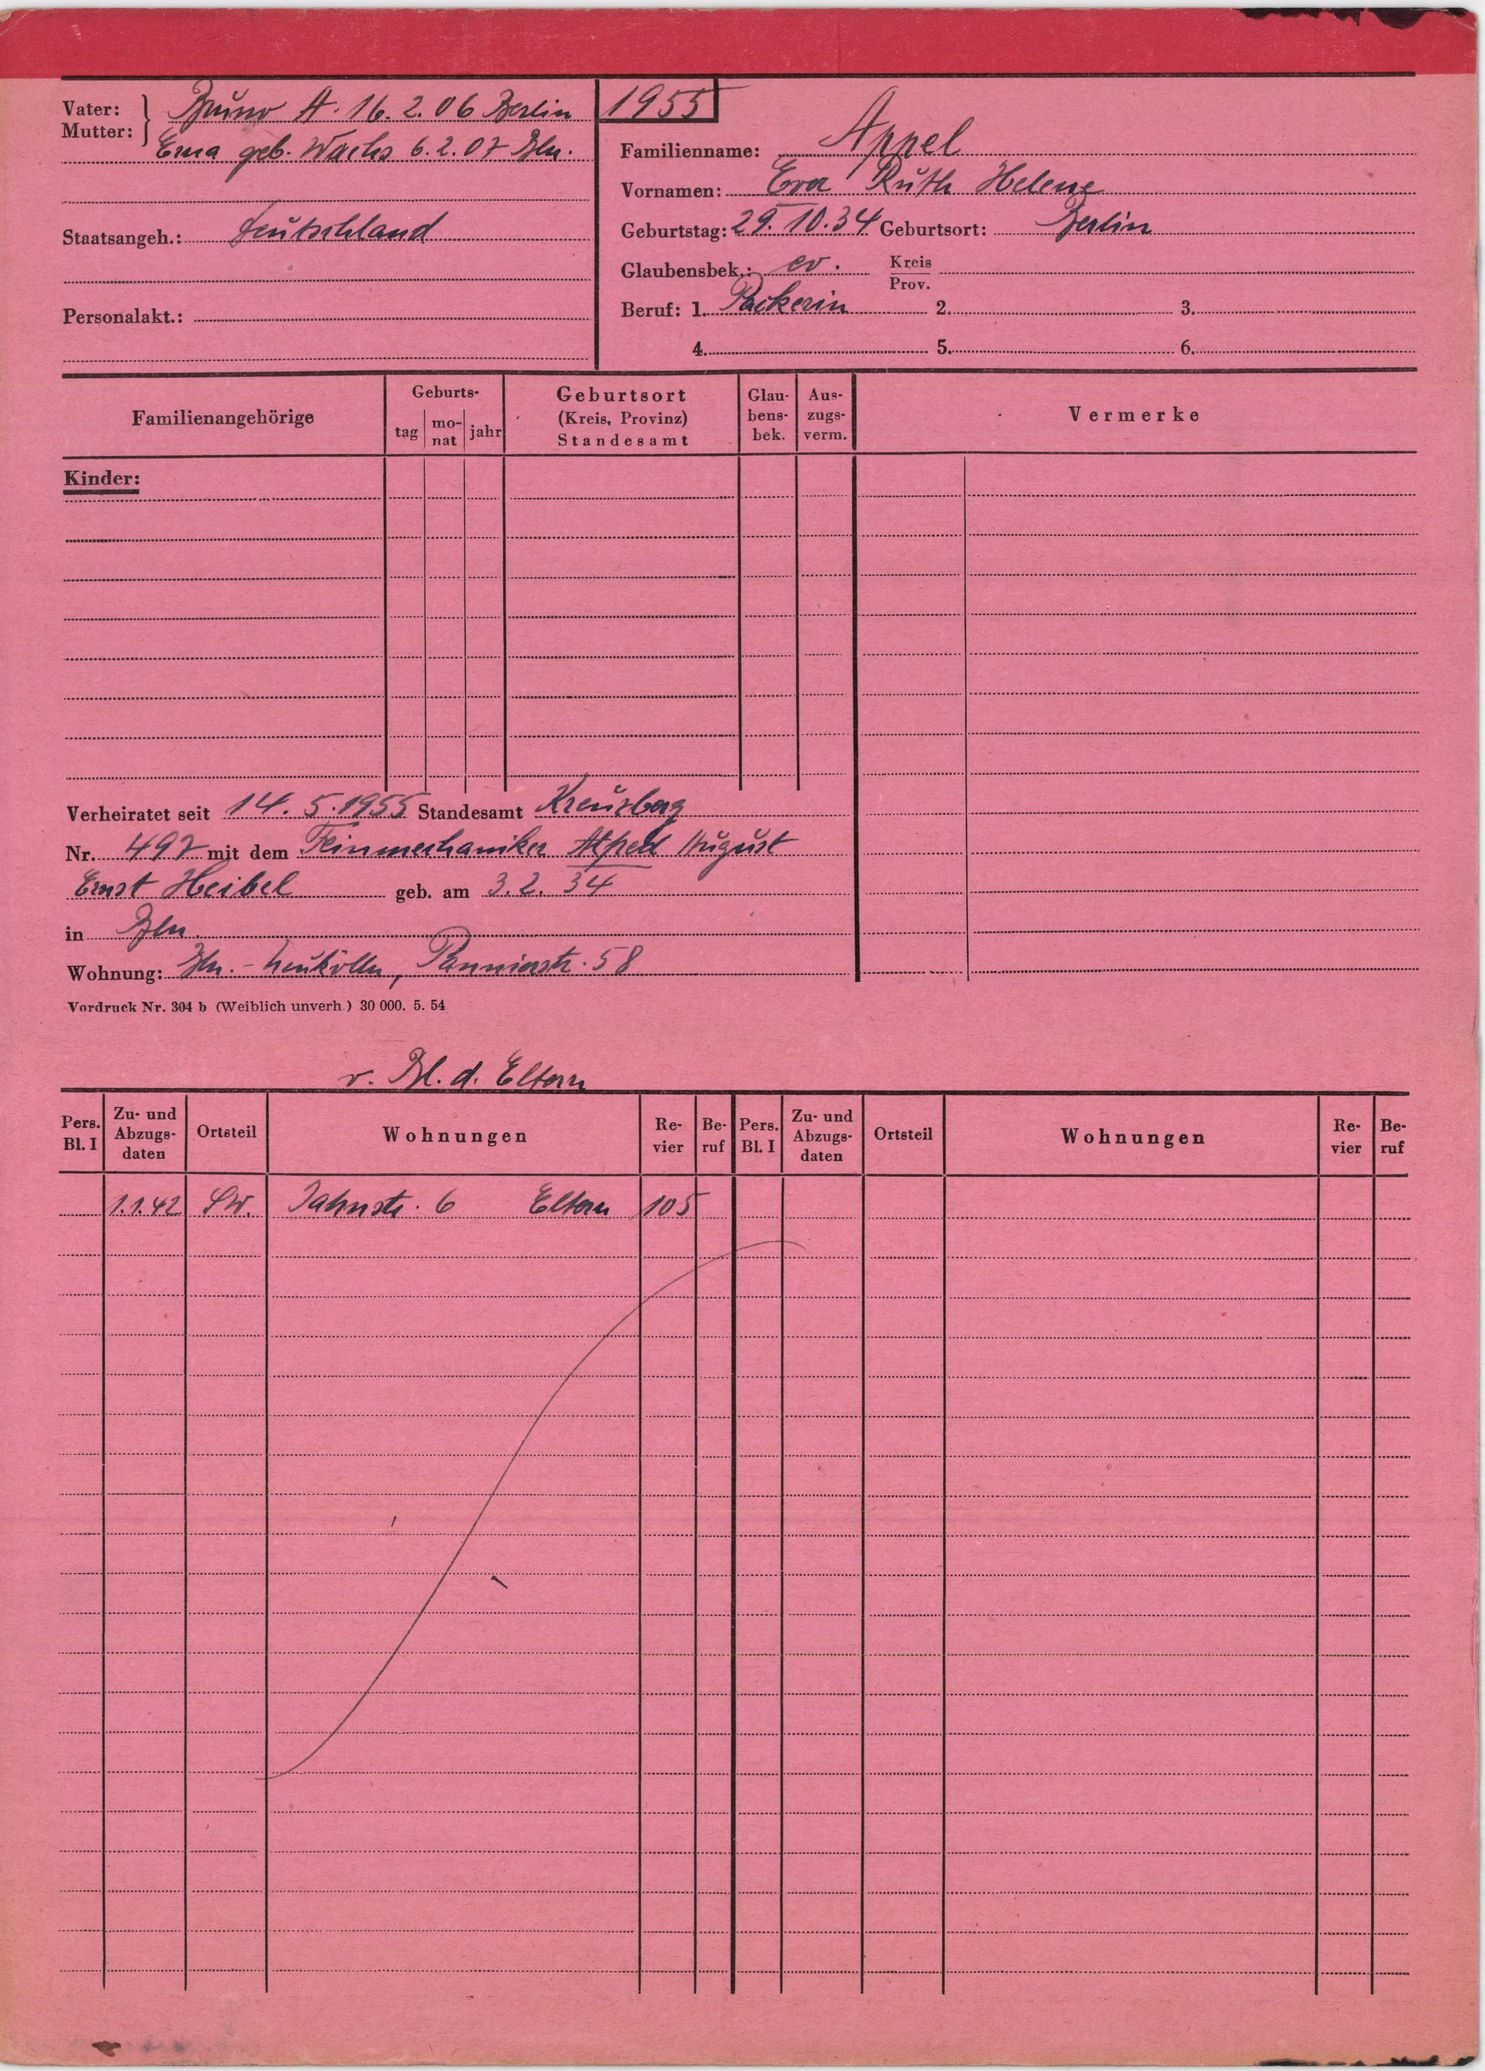
Appel